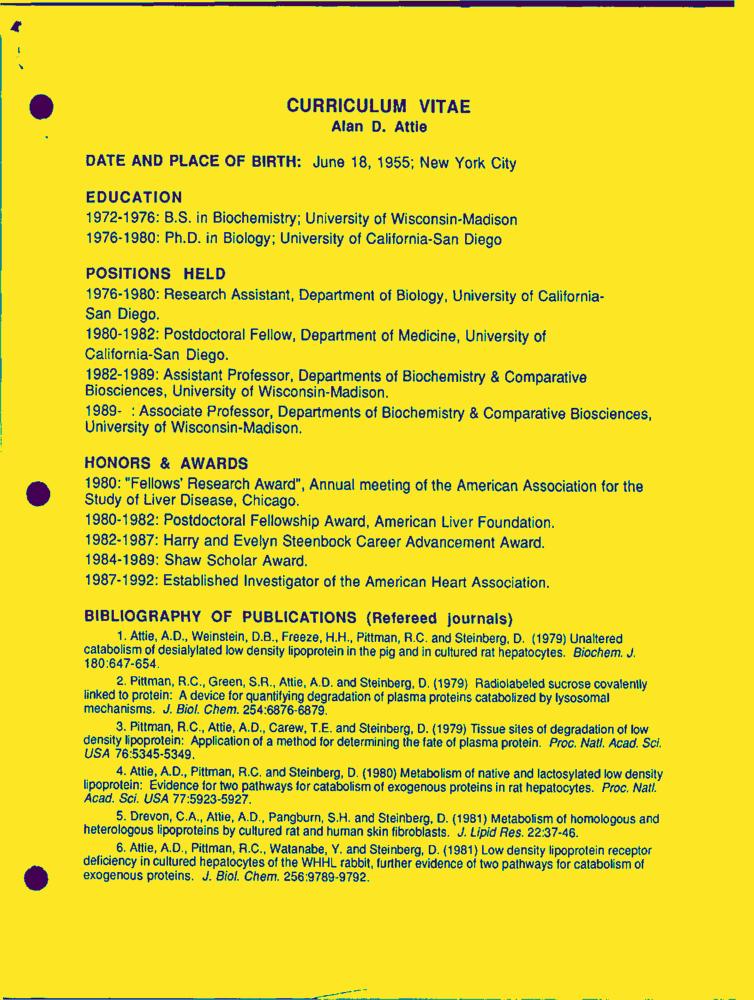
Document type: Resume-Doc